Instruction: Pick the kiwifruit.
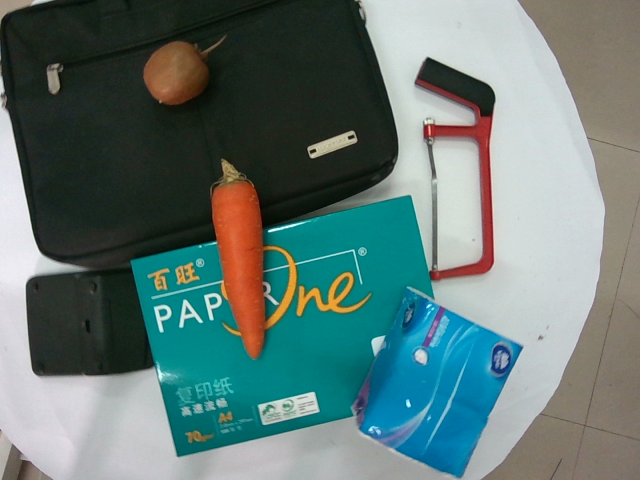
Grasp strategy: vertical